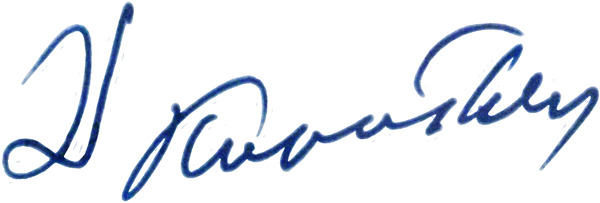
Signature of: demyan korotchenko